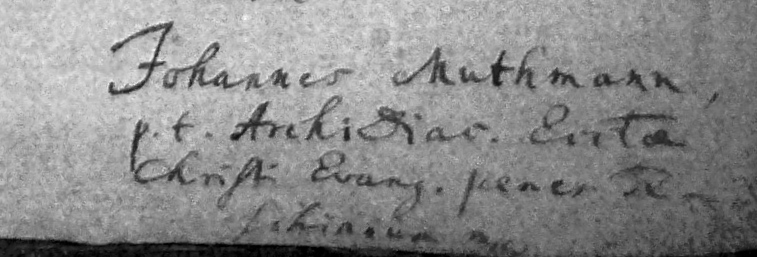
Signature of: jan muthmann